Question: What appears to be the issue?
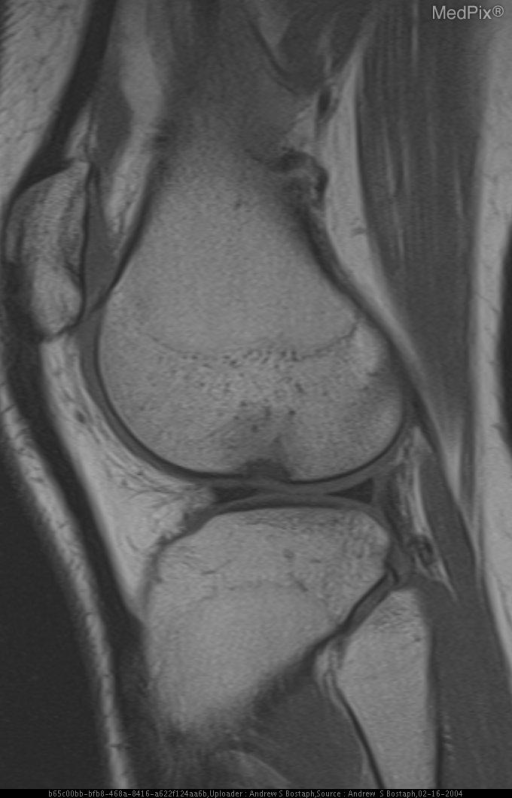
Answer: The findings suggest Figure 1:  Lateral radiograph in an 18 year old female with chronic pain during exercise.
Figure 2:  Sagital PD shows a “low lying” ACL consistent with tear.
Figure 3:  Sagital PD with FS shows an ostoeochondral defect of the lateral femoral condyle corresponding to the radiographic deep lateral femoral notch.. Figure 3:  Sagital PD with FS shows an ostoeochondral defect of the lateral femoral condyle corresponding to the radiographic deep lateral femoral notch.. The patient might have a history of 18 y/o female with history of chronic pain with exercise.  No history of specific trauma..